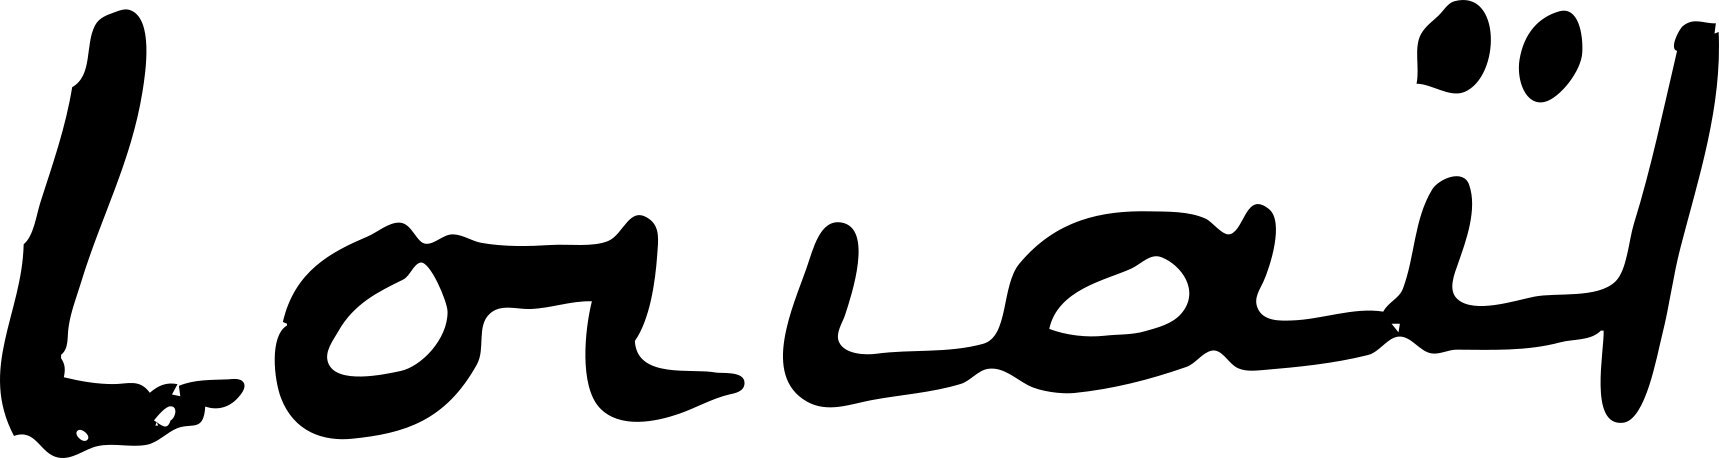
Signature of: mohamed louaïl